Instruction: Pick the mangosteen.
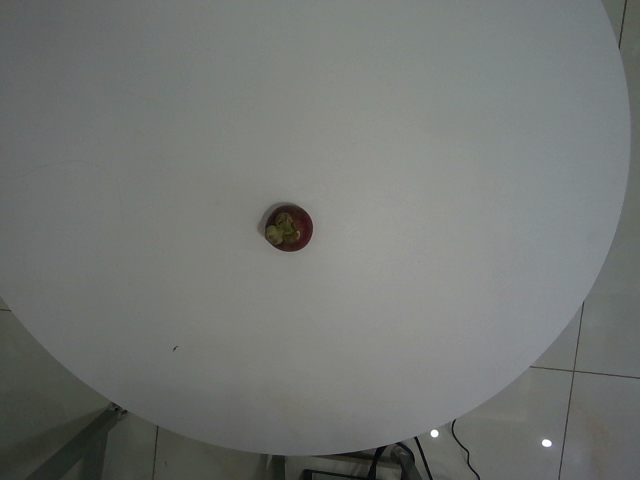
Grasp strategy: vertical